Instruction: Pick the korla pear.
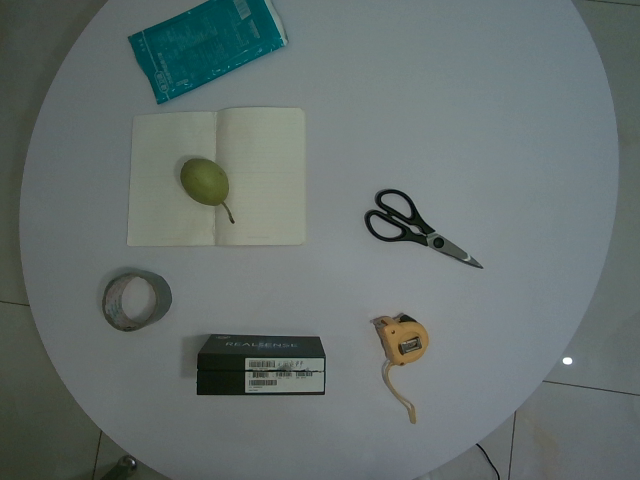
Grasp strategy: vertical